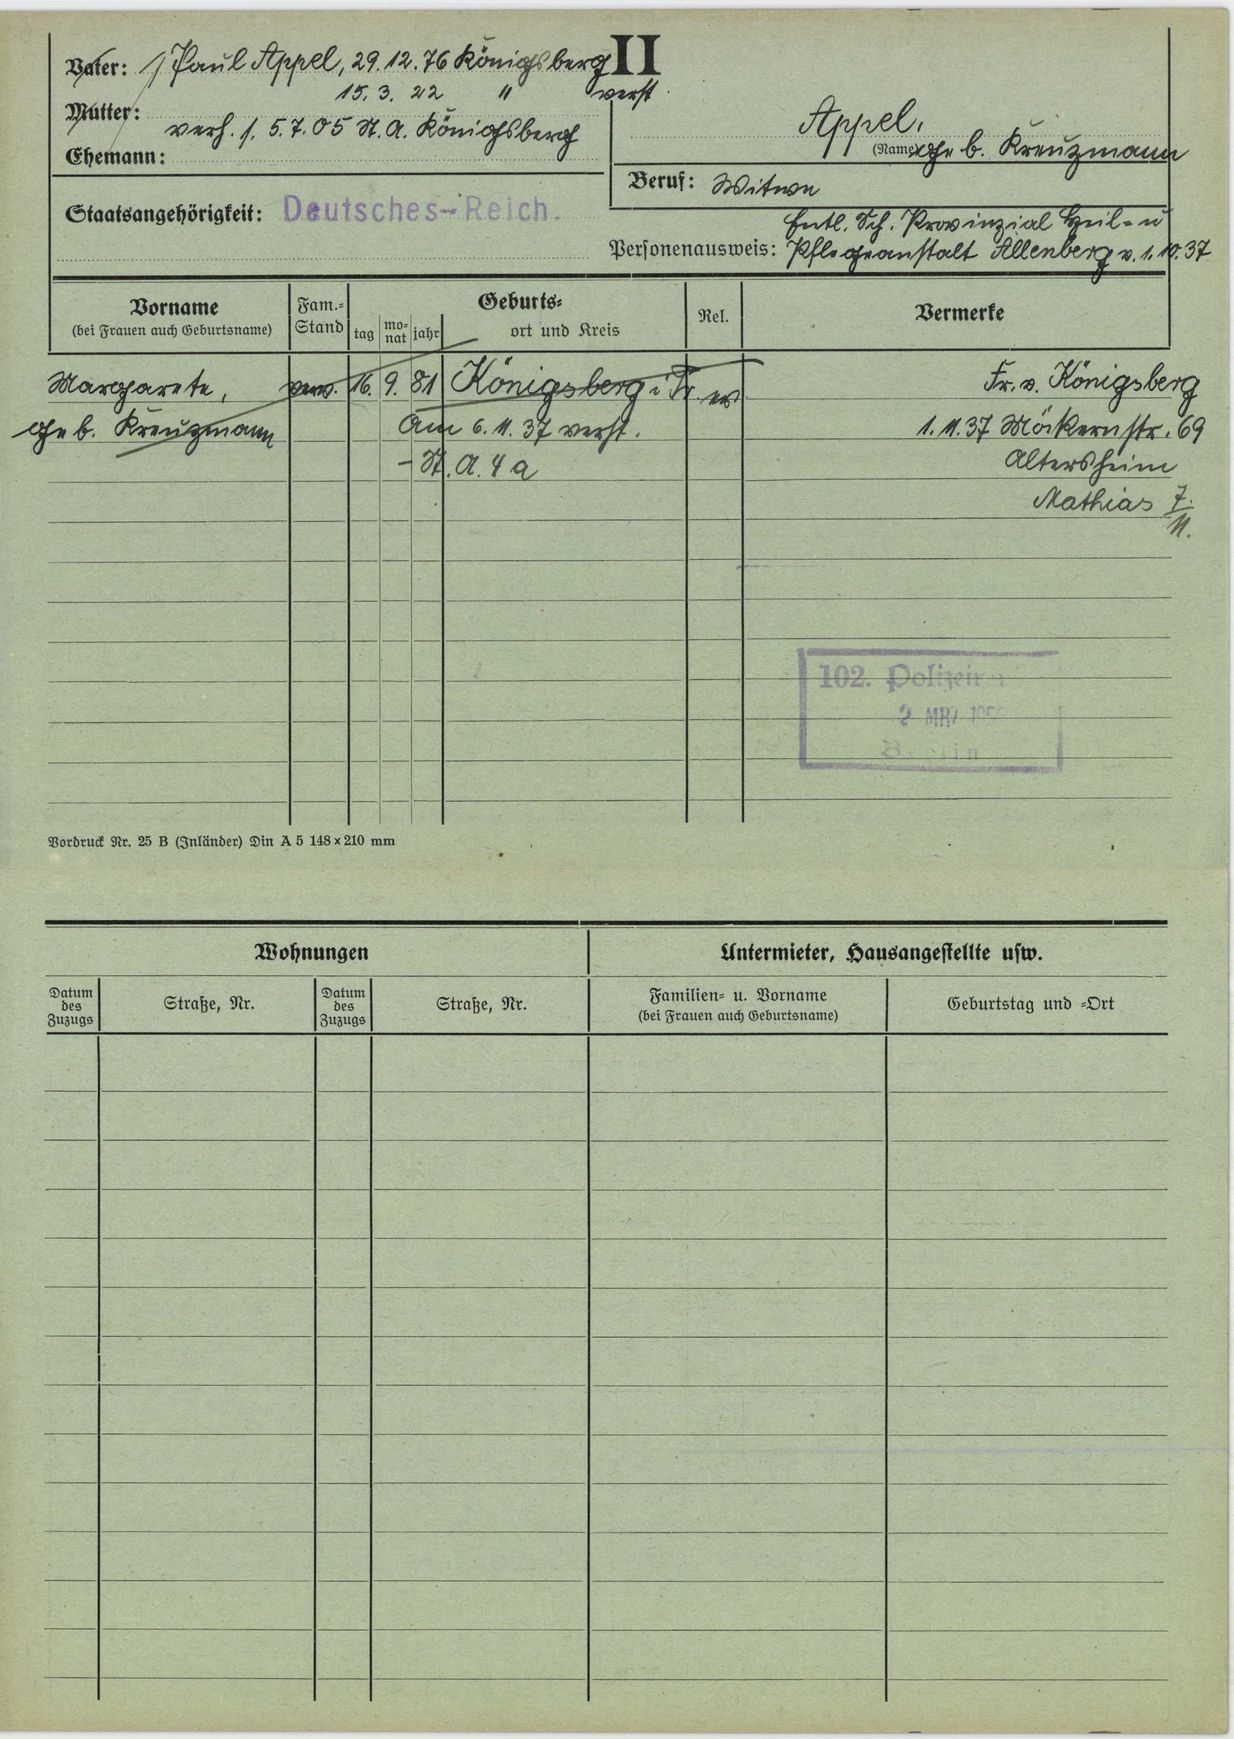
Appel, geb. Kreuzmann